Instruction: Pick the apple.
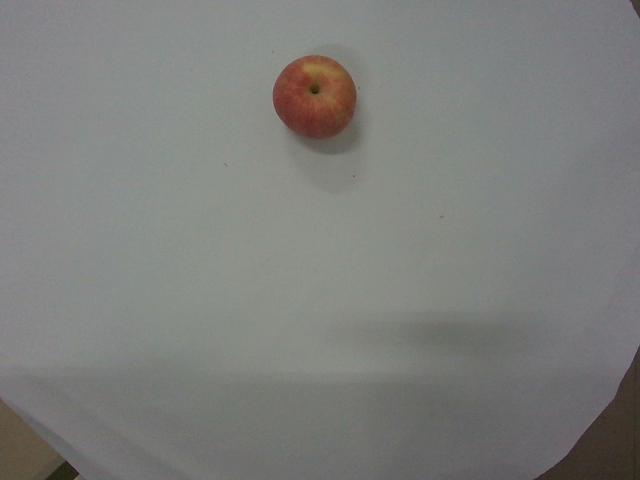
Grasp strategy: vertical